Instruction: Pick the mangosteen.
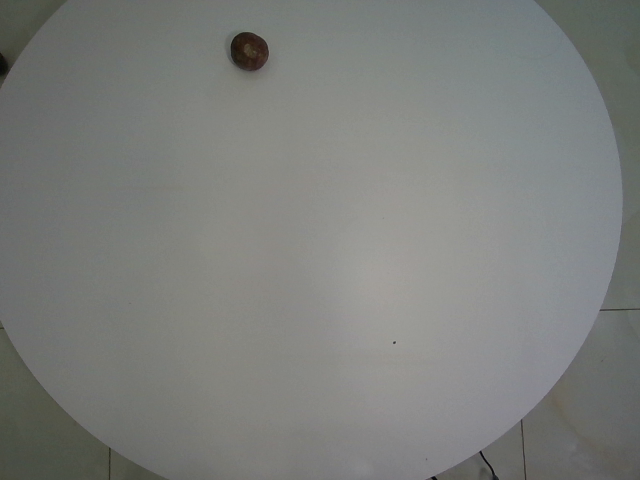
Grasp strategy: vertical